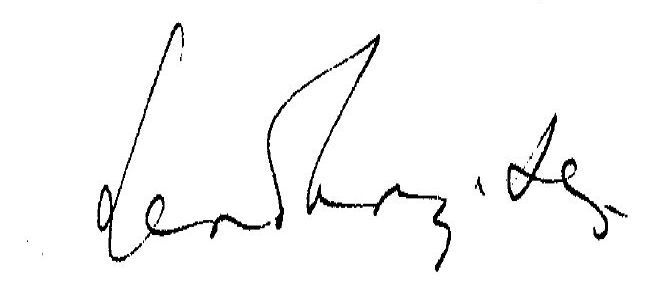
Signature of: albert szent györgyi